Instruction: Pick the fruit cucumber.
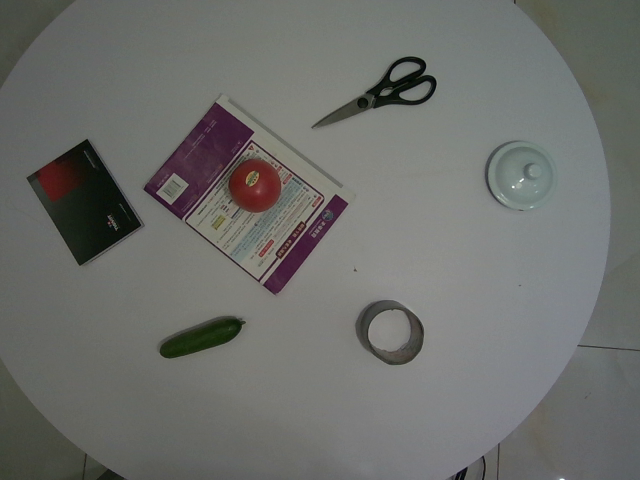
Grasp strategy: vertical